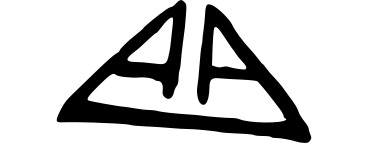
Signature of: adrián de almoguera